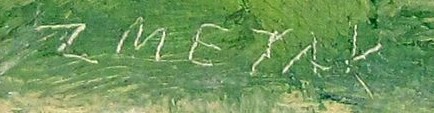
Signature of: ernest zmeták